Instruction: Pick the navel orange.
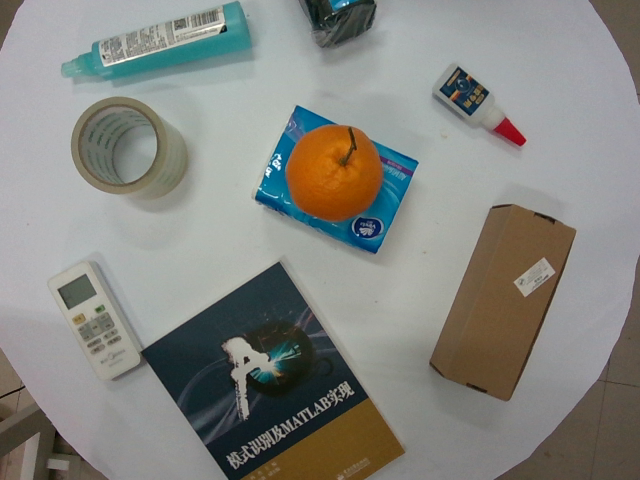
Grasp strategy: vertical